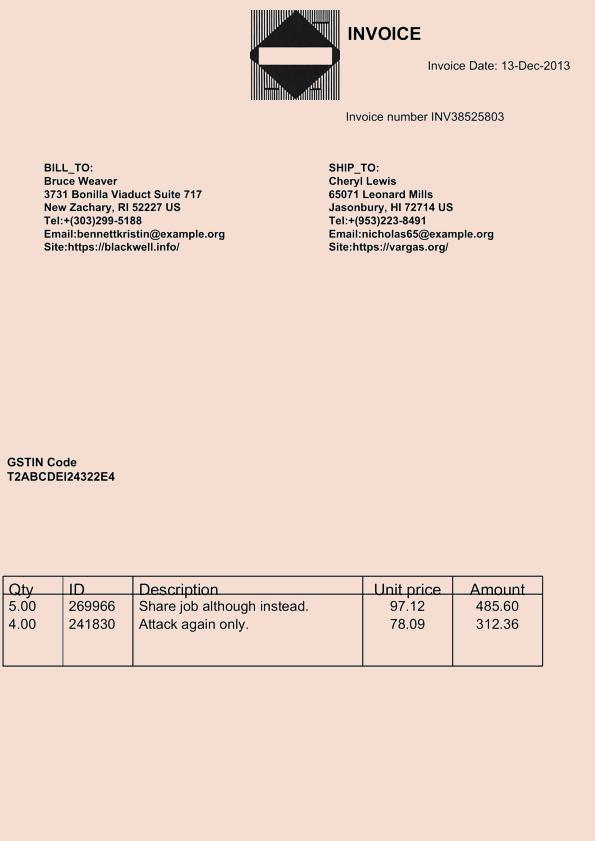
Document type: Invoice